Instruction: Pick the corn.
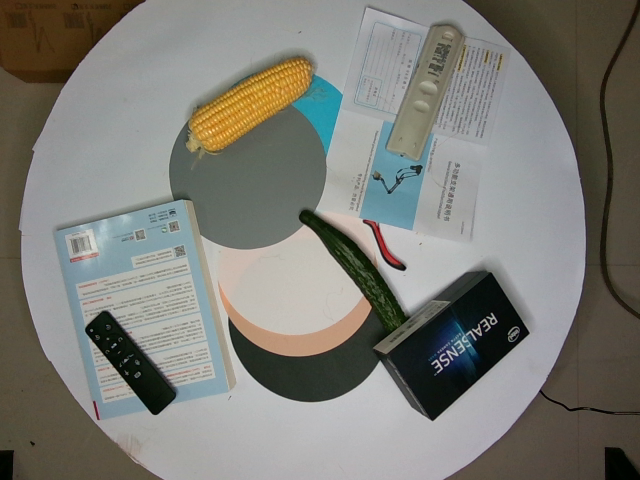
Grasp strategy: vertical